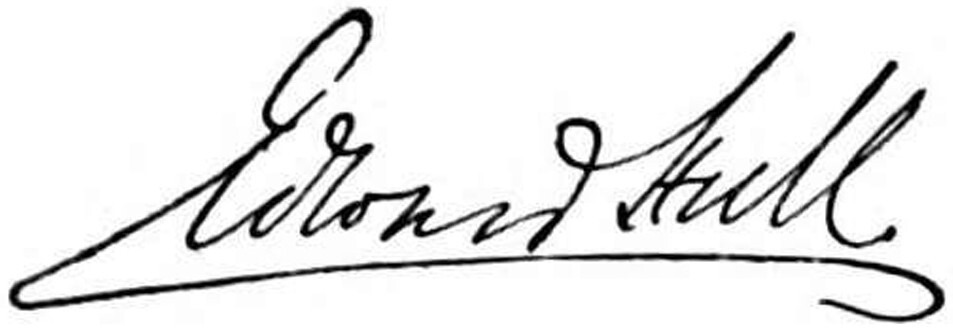
Signature of: edward hull